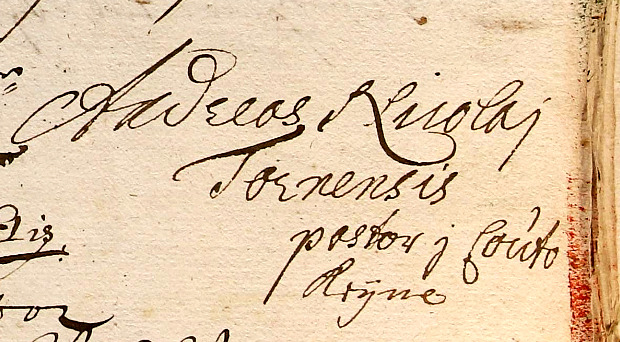
Signature of: anders nicolai tornensis